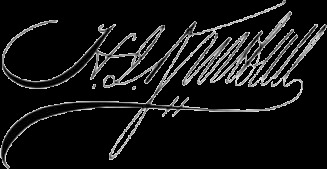
Signature of: hannibal kimball